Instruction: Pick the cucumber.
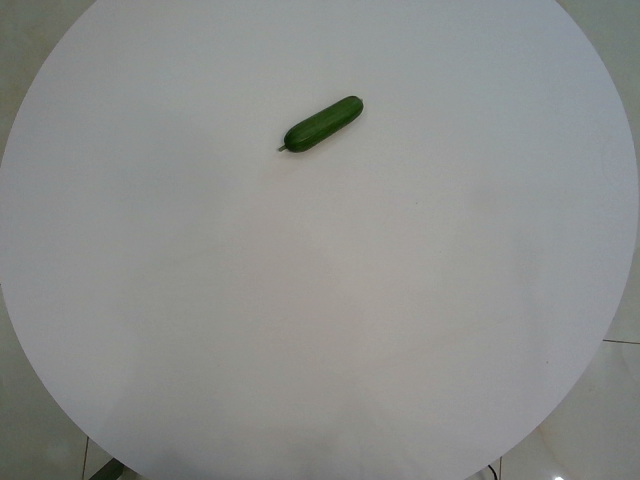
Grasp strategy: vertical